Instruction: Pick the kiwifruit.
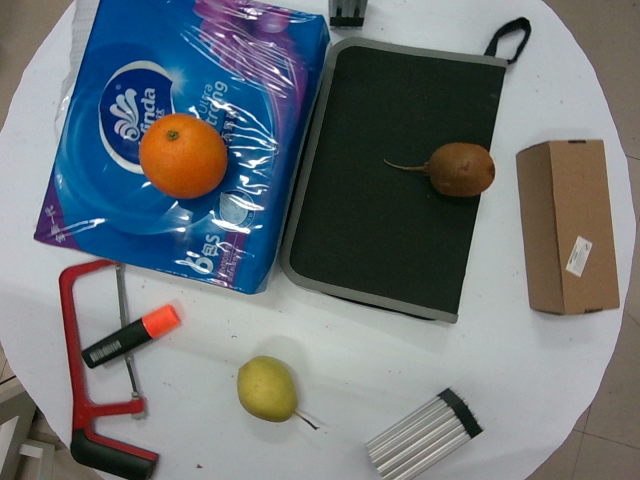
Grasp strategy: vertical